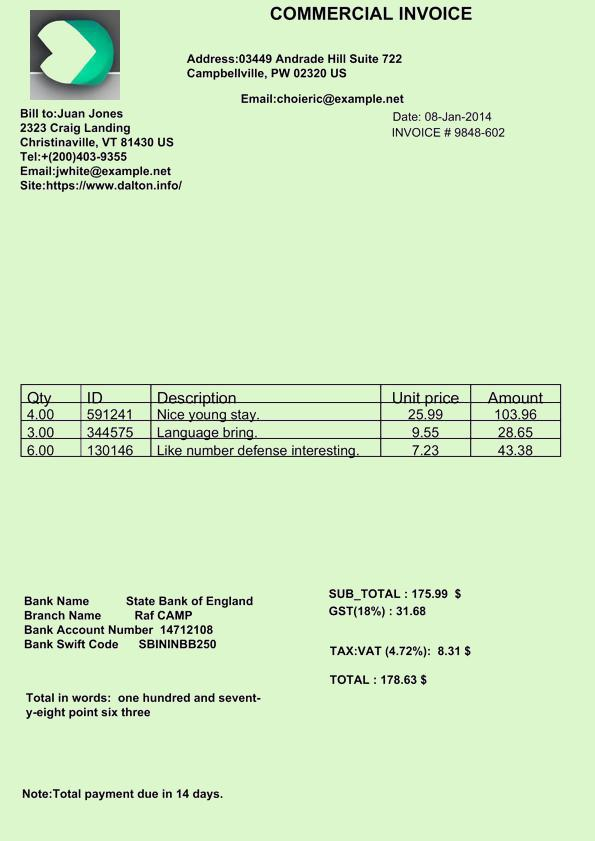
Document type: Invoice